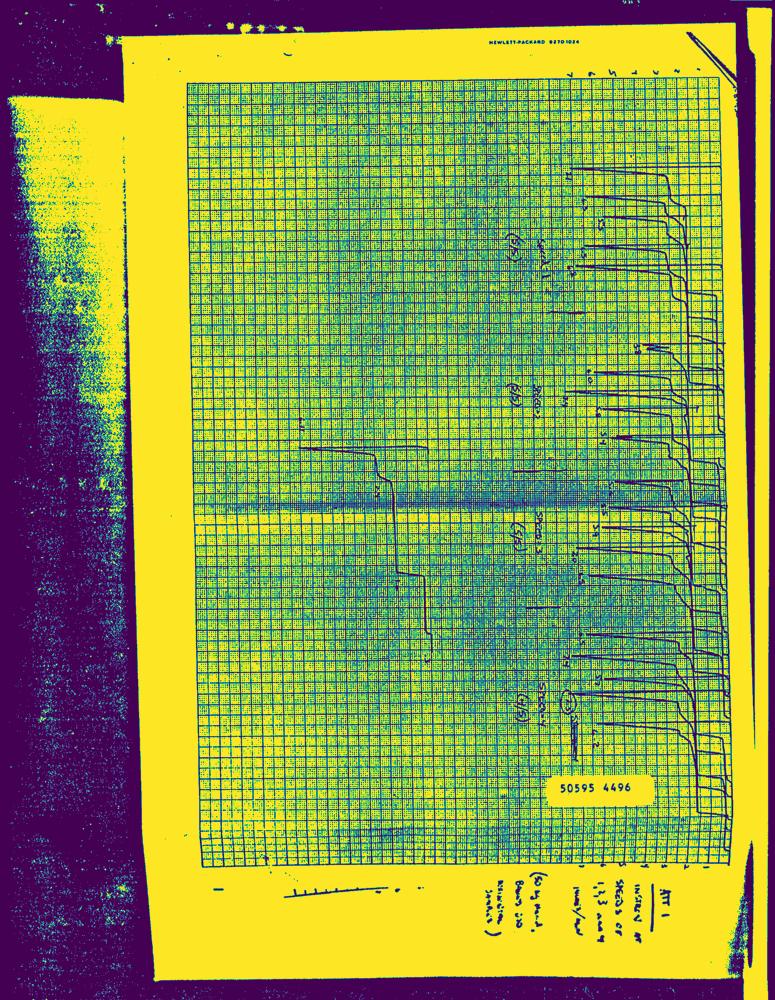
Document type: Hand-Written